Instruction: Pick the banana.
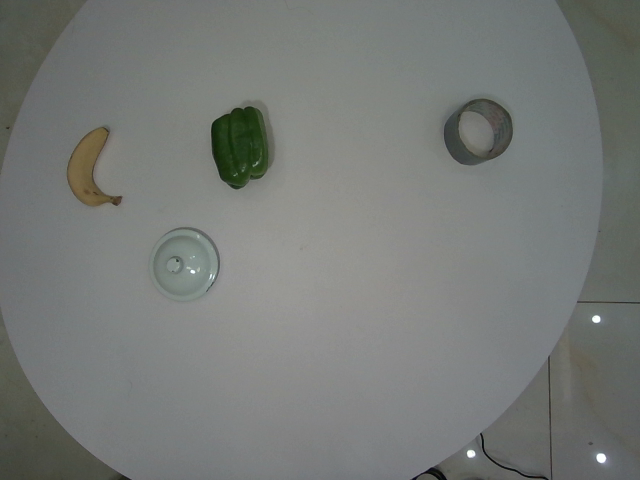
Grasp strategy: vertical